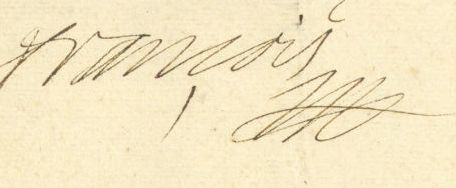
Signature of: francis i holy roman emperor